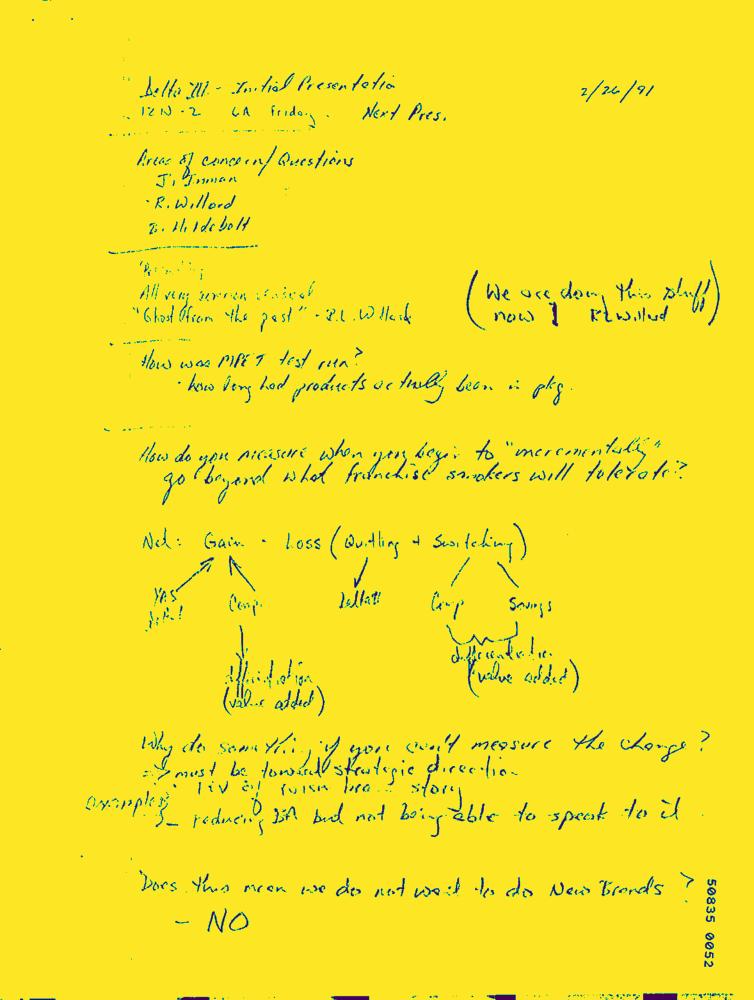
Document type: Hand-Written